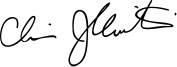
Signature of: chris christie